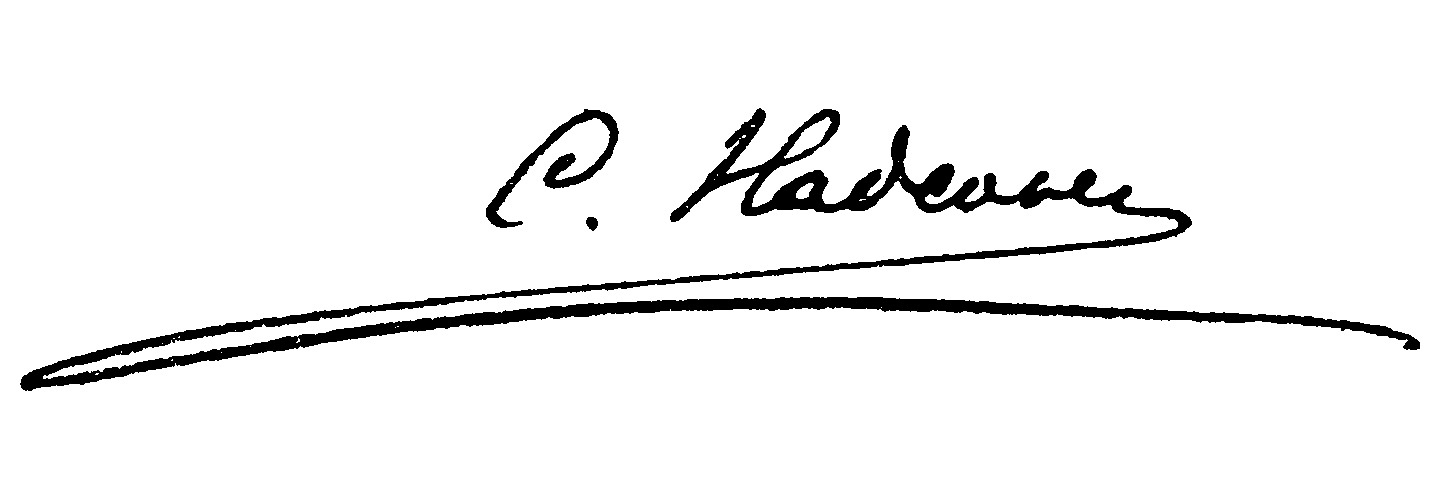
Signature of: semyon nadson